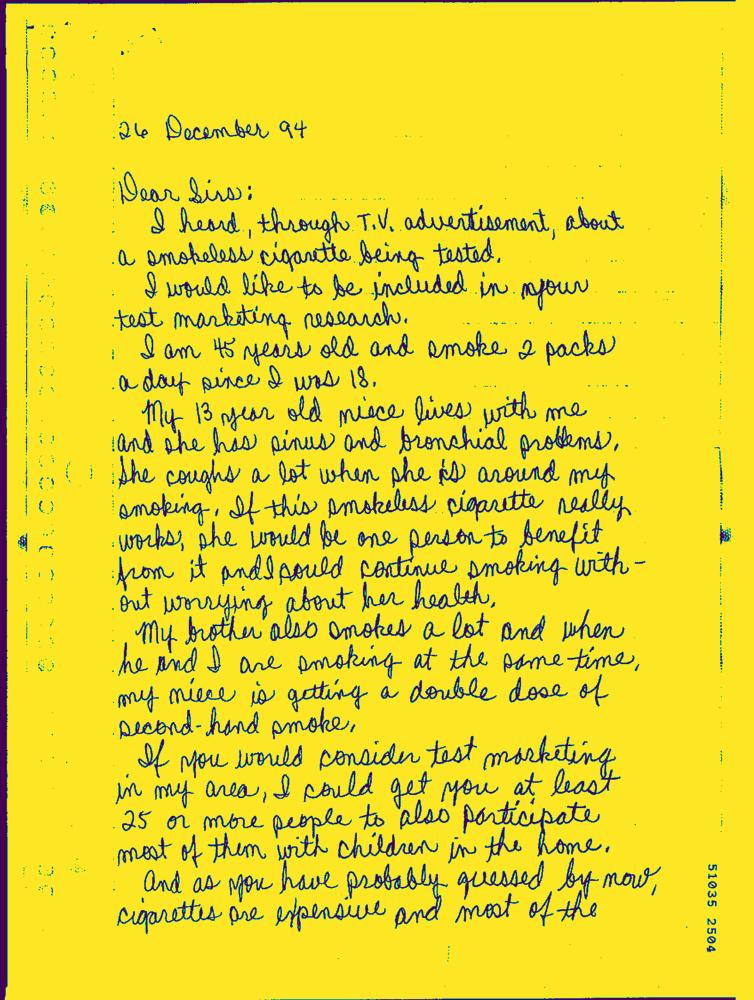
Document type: Hand-Written